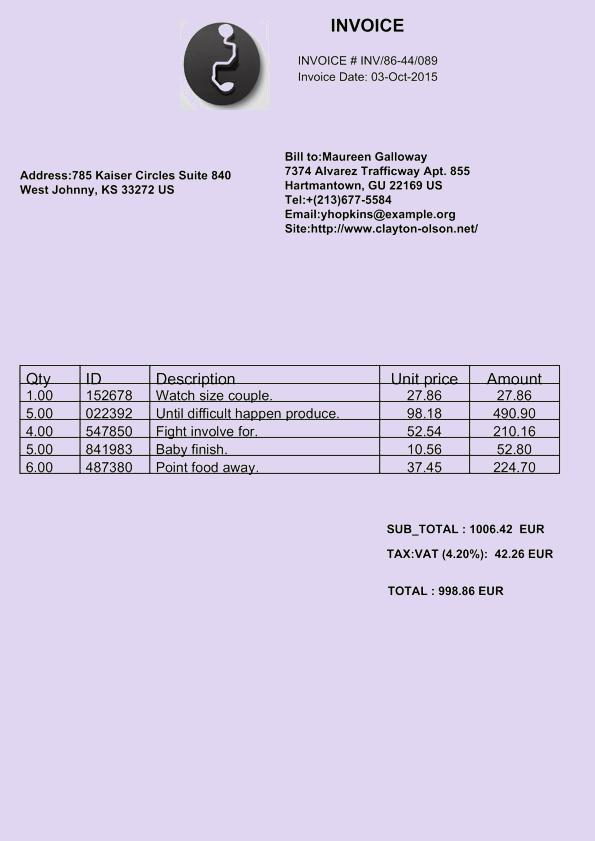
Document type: Invoice